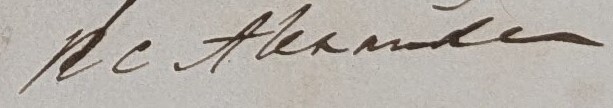
Signature of: richard chandler alexander prior